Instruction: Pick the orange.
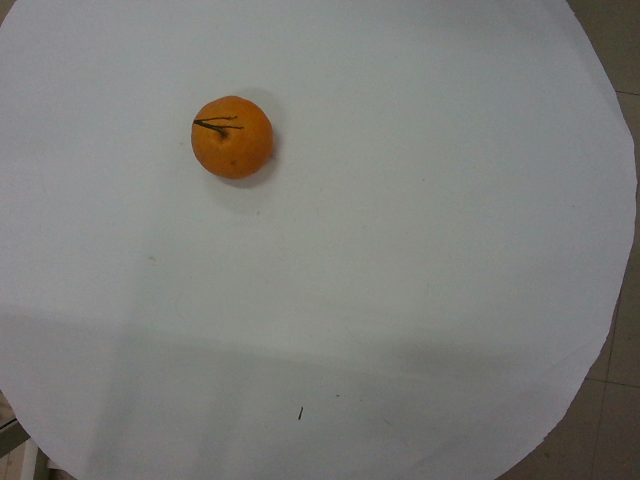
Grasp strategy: vertical